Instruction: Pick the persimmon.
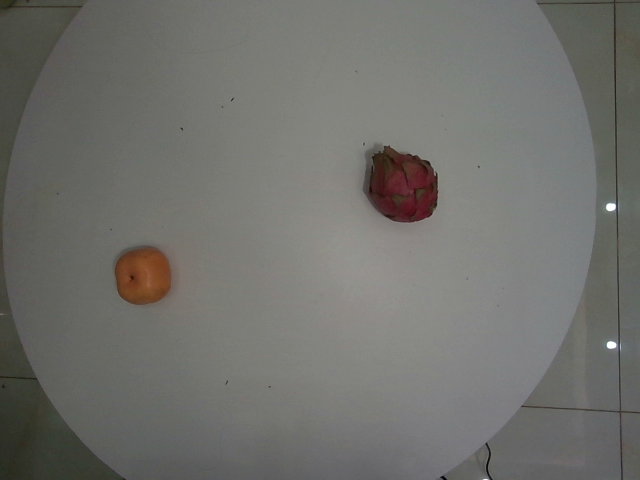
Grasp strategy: vertical